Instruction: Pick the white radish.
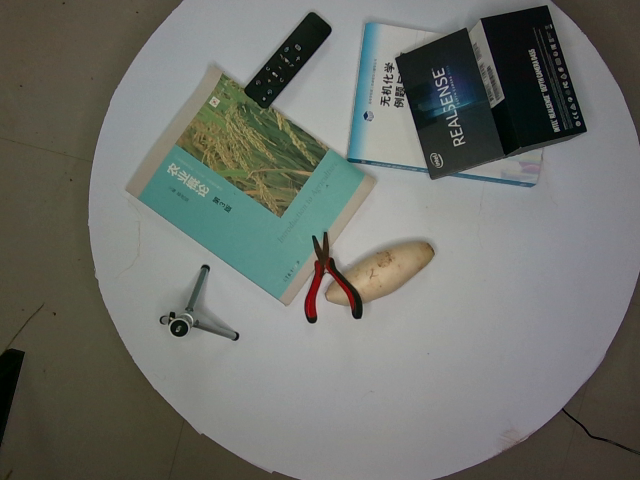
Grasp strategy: vertical